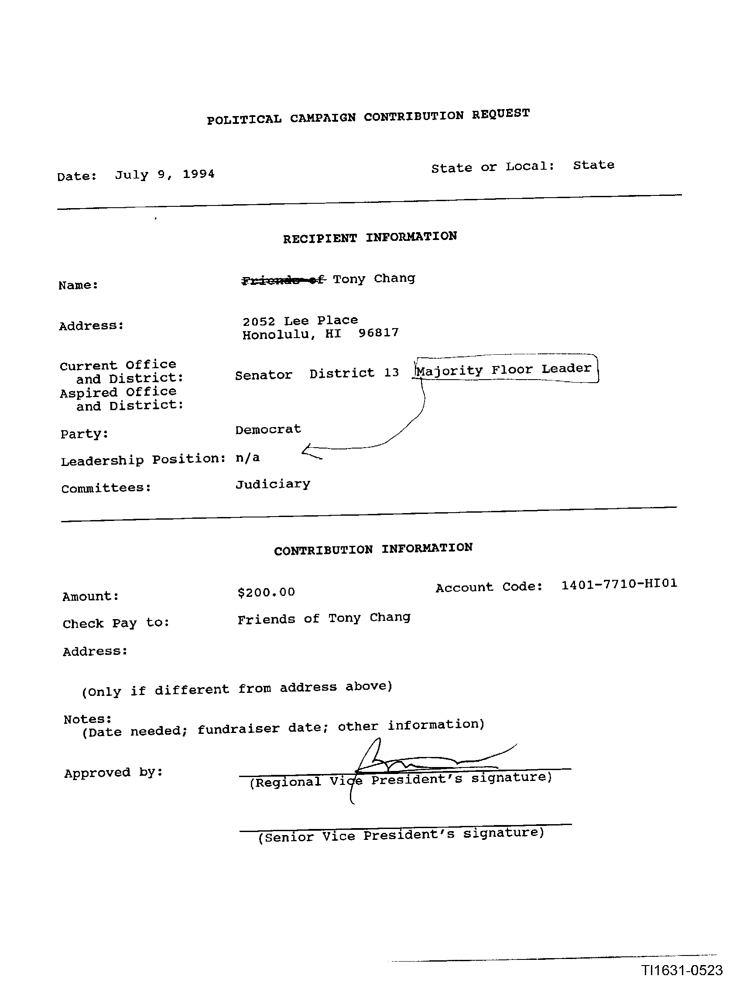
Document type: Invoice